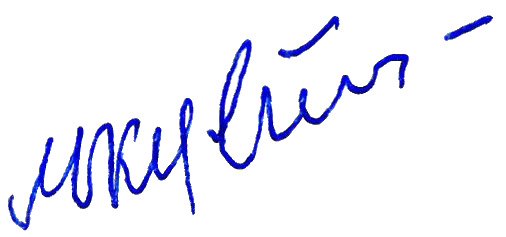
Signature of: yakov kutepov